Patient: Male, age 42
A 42 year old male, nonsmoker, with no history of diabetes or hypertension, presented with 10 days history of shortness of breath which increased since 1 day. He was diagnosed as a case of sarcoidosis 2 months back based on clinical and radiologic findings when he had presented with history of intermittent fever, shortness of breath, loss of appetite and weight-loss for 2 months. Chest X Ray (CXR) done at that time showed diffuse nodular shadows (Fig. 1A). CT chest demonstrated diffuse micronodules with prediliction for fissures and bronchovascular bundles and associated mediastinal lymphadenopathy (Fig. 1B). MRI abdomen revealed multiple subcentimetric focal lesions diffusely scattered in liver, spleen and renal parenchyma. Serum angiotensin converting enzyme (ACE) was raised (126 U/L). Quantiferon Gold for tuberculosis was negative. Rheumatoid factor and anti nuclear antibodies were also negative. He was started on 40 mg of prednisolone which he was continuing till the time of present admission. He had symptomatic improvement before present episode.
In present admission he was febrile (101  F) with peripheral oxygen saturation of 87%. His CXR and CT chest showed left sided massive pleural effusion (Fig. 2A-C). Blood, urine and sputum cultures were sterile. Pleural fluid aspiration revealed exudative lymphocytic fluid with low adenine deaminase (ADA) (5.93 U/L). Pleural fluid polymerase chain reaction (PCR) for mycobacterium tuberculosis was negative. No cutaneous reaction was observed on tuberculin sensitivity testing. No malignant cells were seen.
In view of acute increase in breathlessness for last one day, pulmonary embolism was suspected. CT pulmonary angiography was done which showed no evidence of embolus. Pleuroscopy revealed multiple large nodules over parietal and visceral surfaces (Fig. 3A and B). Their biopsy demonstrated extensive inflammation with well formed epitheloid granulomas without necrosis. Tuberculosis cultures from biopsy, pleural fluid and bronchoalveolar fluid were negative. 3.5 L of fluid was drained over a period of 24 h.
To confirm the diagnosis of sarcoidosis, patient underwent further investigative work up. On fibreoptic bronchoscopy mucosa in left bronchial tree was grossly oedematous and irregular (Fig. 4A). Endobronchial biopsy showed noncaseating epitheloid cell granulomas with langhans cells (Fig. 4B). Transbronchial lung biopsy revealed nonspecific inflammation of interstitium with ill formed epithelioid granulomas (Fig. 4C). A diagnosis of sarcoidosis with massive pleural effusion was made.
For treatment Prednisolone was continued and Hydroxychloroquine was added. 2 months later effusion resolved completely and he remains asymptomatic.
Keywords: effusion, sarcoidosis, thoracoscopy
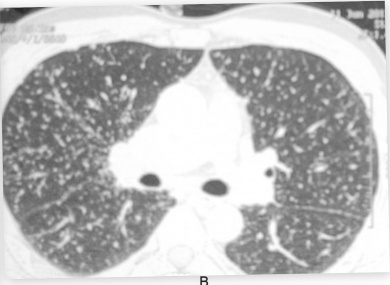
Image caption: B: CT-chest on previous admission - showing diffuse micronodules with prediliction for fissures and bronchovascular bundles.